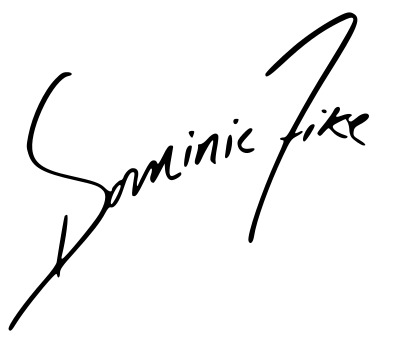
Signature of: dominic fike